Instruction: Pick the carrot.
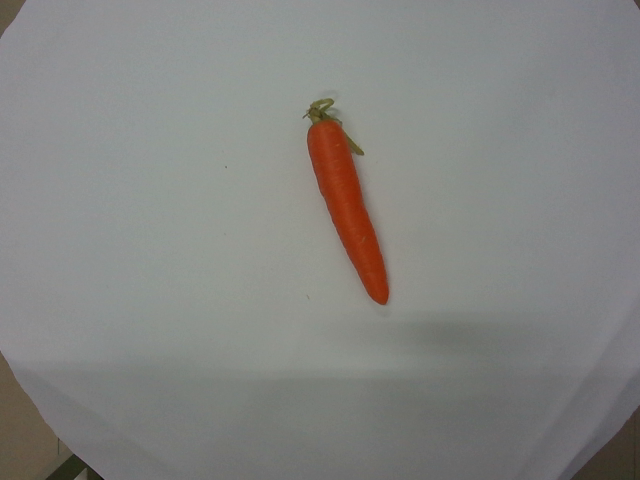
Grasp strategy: vertical